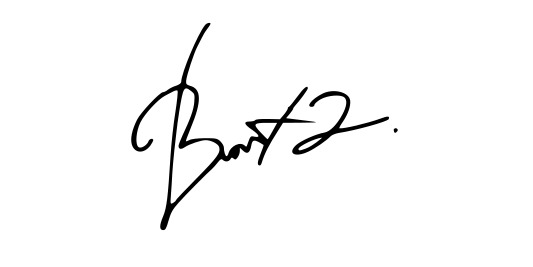
Signature of: bambam